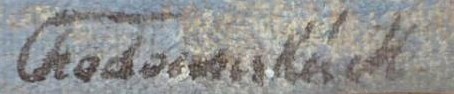
Signature of: marie chodounská